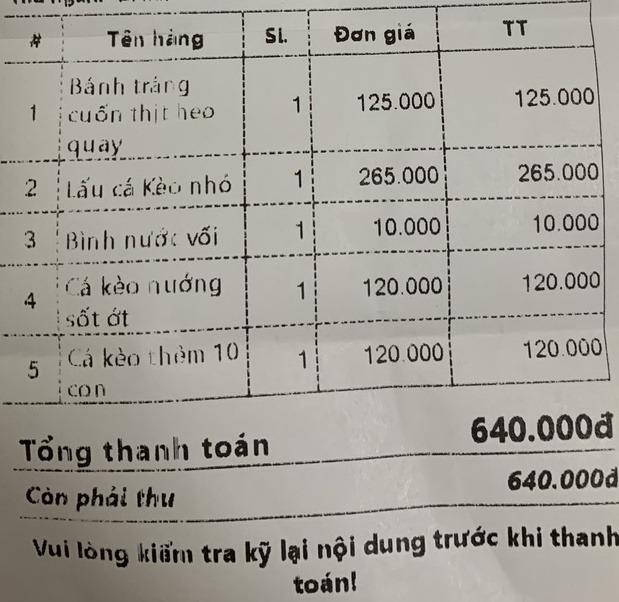
<table>
<tr>
<th>#</th>
<th>Tên hàng</th>
<th>Sl.</th>
<th>Đơn giá</th>
<th>TT</th>
</tr>
<tr>
<td>1</td>
<td>Bánh tráng cuốn thịt heo quay</td>
<td>1</td>
<td>125.000</td>
<td>125.000</td>
</tr>
<tr>
<td>2</td>
<td>Lẩu cá Kèo nhỏ</td>
<td>1</td>
<td>265.000</td>
<td>265.000</td>
</tr>
<tr>
<td>3</td>
<td>Bình nước vối</td>
<td>1</td>
<td>10.000</td>
<td>10.000</td>
</tr>
<tr>
<td>4</td>
<td>Cá kèo nướng sốt ớt</td>
<td>1</td>
<td>120.000</td>
<td>120.000</td>
</tr>
<tr>
<td>5</td>
<td>Cá kèo thêm 10 con</td>
<td>1</td>
<td>120.000</td>
<td>120.000</td>
</tr>
</table>

Tổng thanh toán 640.000đ
Còn phải thu 640.000đ
Vui lòng kiểm tra kỹ lại nội dung trước khi thanh toán!